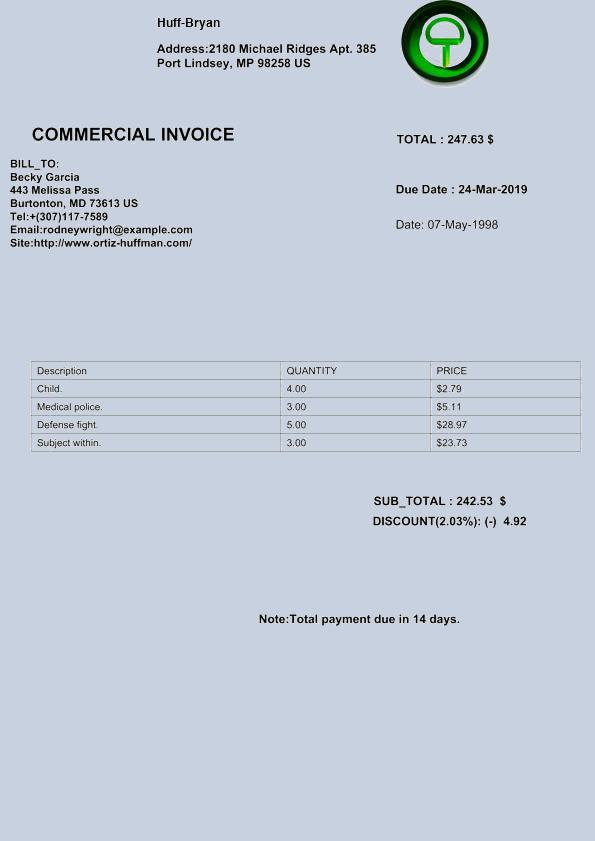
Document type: Invoice